Question: How is the property described in the document?
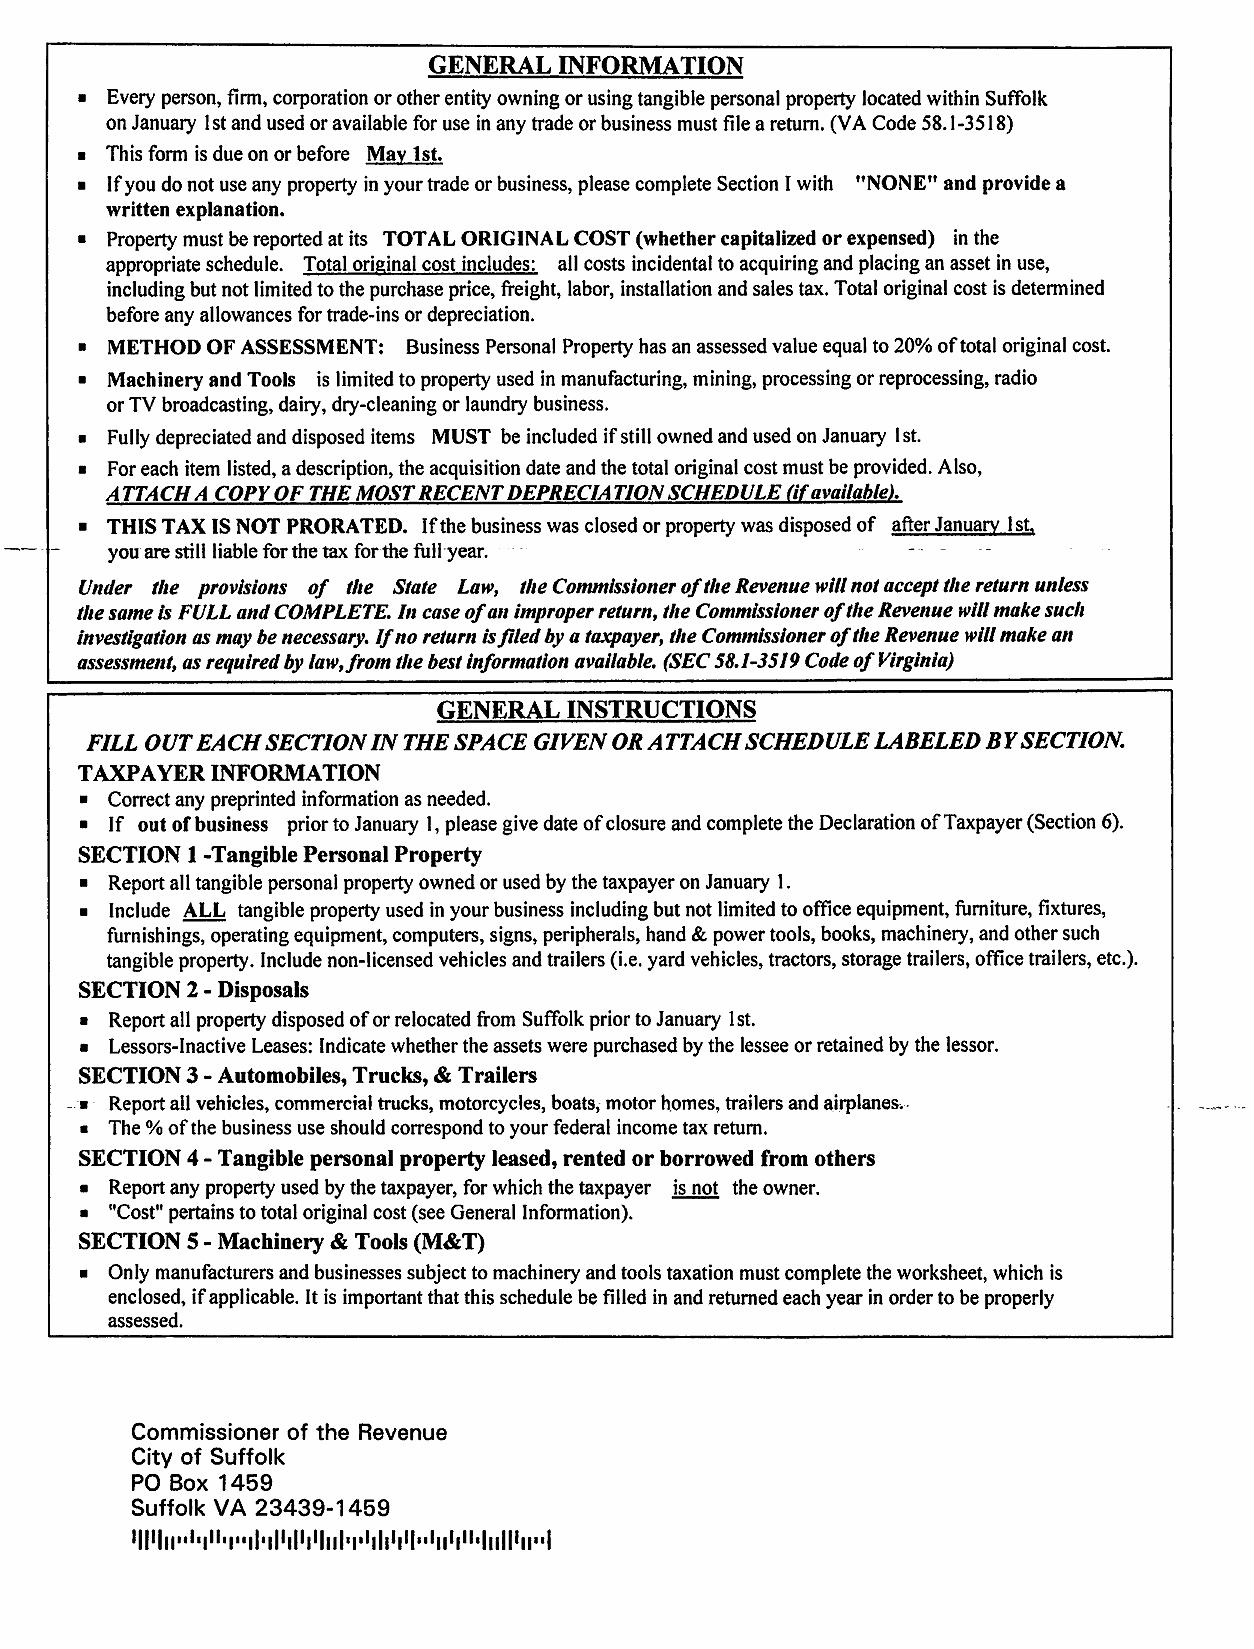
Answer: "Tangible personal property"